Question: What could the diagnosis suggest?
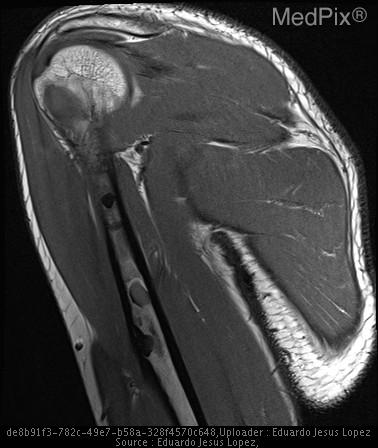
Answer: The possible diagnosis includes •  polyostotic fibrous dysplasia
•  enchondroma
•  Other differential diagnoses include:
Eosinophilic Granuloma, Fibrous Cortical Defect, Nonossifying Fibroma, Giant Cell Tumor, Neurofibromatosis Type 1, Paget Disease, Hemangioma, Hyperparathyroidism, Metastasis.